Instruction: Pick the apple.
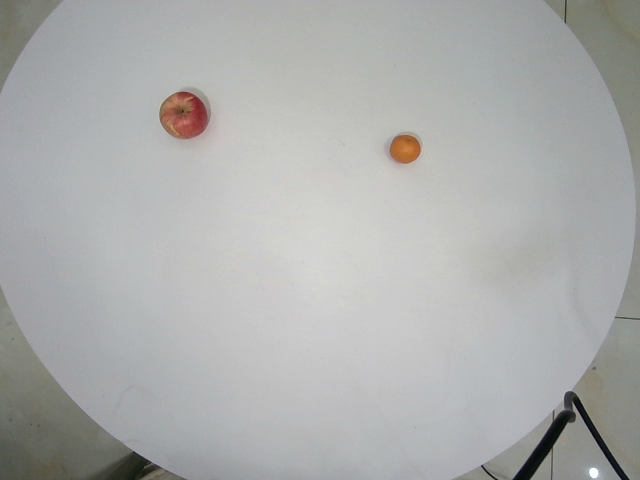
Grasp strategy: vertical